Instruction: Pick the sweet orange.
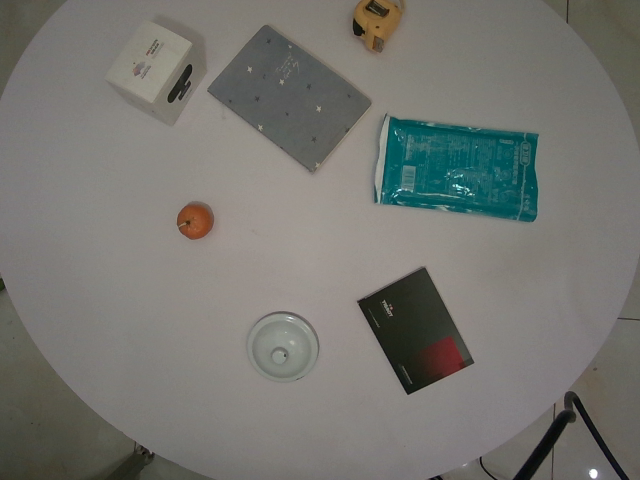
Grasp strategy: vertical